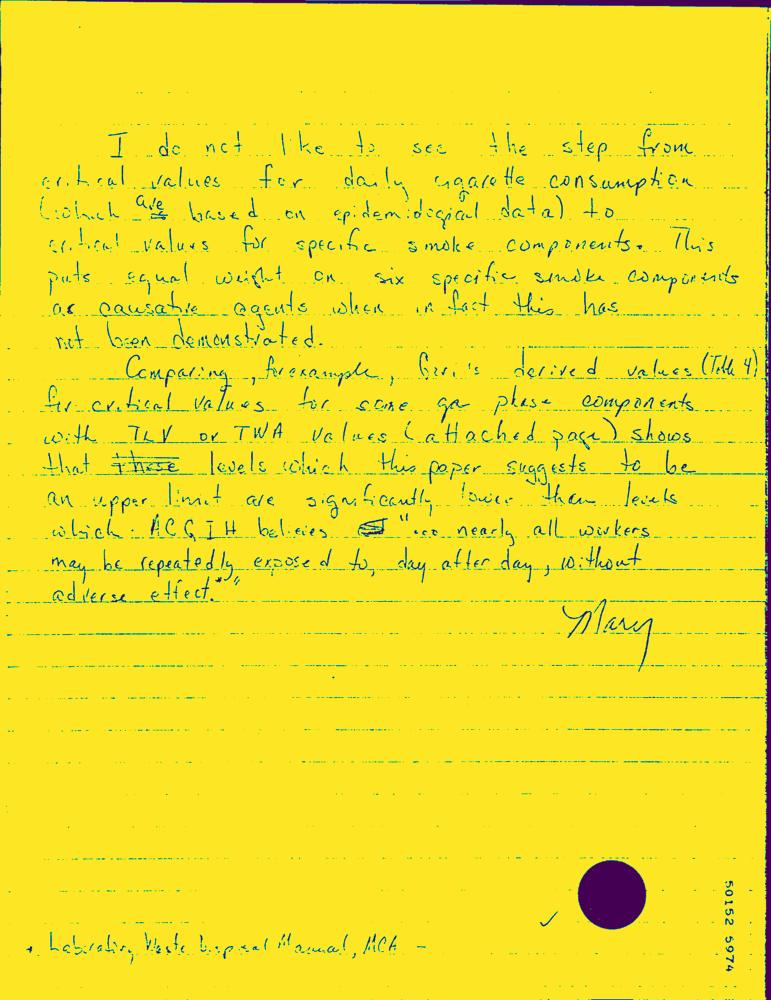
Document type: Hand-Written